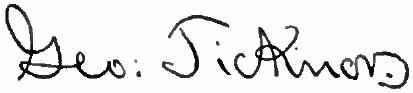
Signature of: george ticknor